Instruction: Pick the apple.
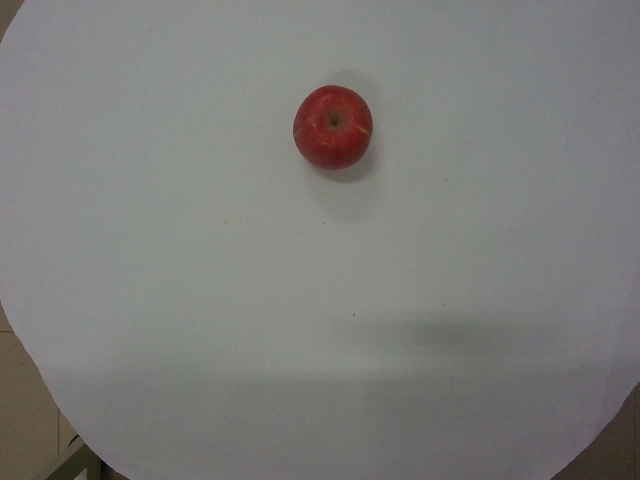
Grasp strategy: vertical